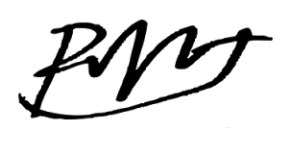
Signature of: park woojin